Question: What do the imaging results show?
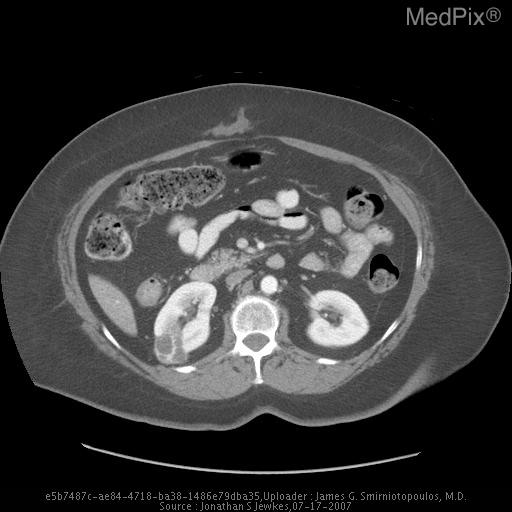
Answer: The imaging shows CT scan with contrast showed an incidental finding of a complex renal cyst.  This was evaluated as a Bosniak Class 3 renal cyst. Right renal complex cyst.